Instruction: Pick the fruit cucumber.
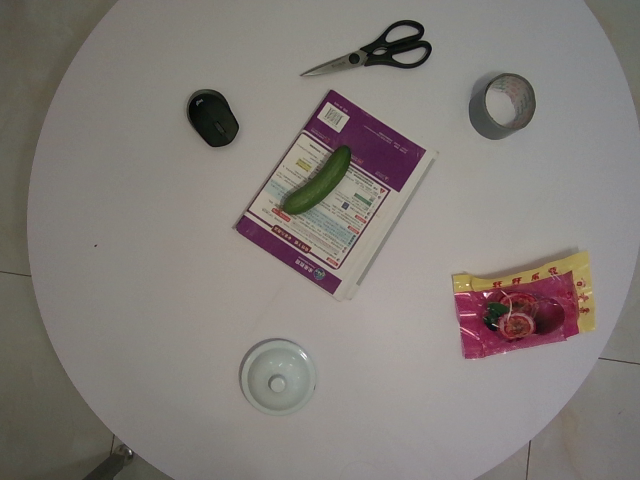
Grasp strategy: vertical